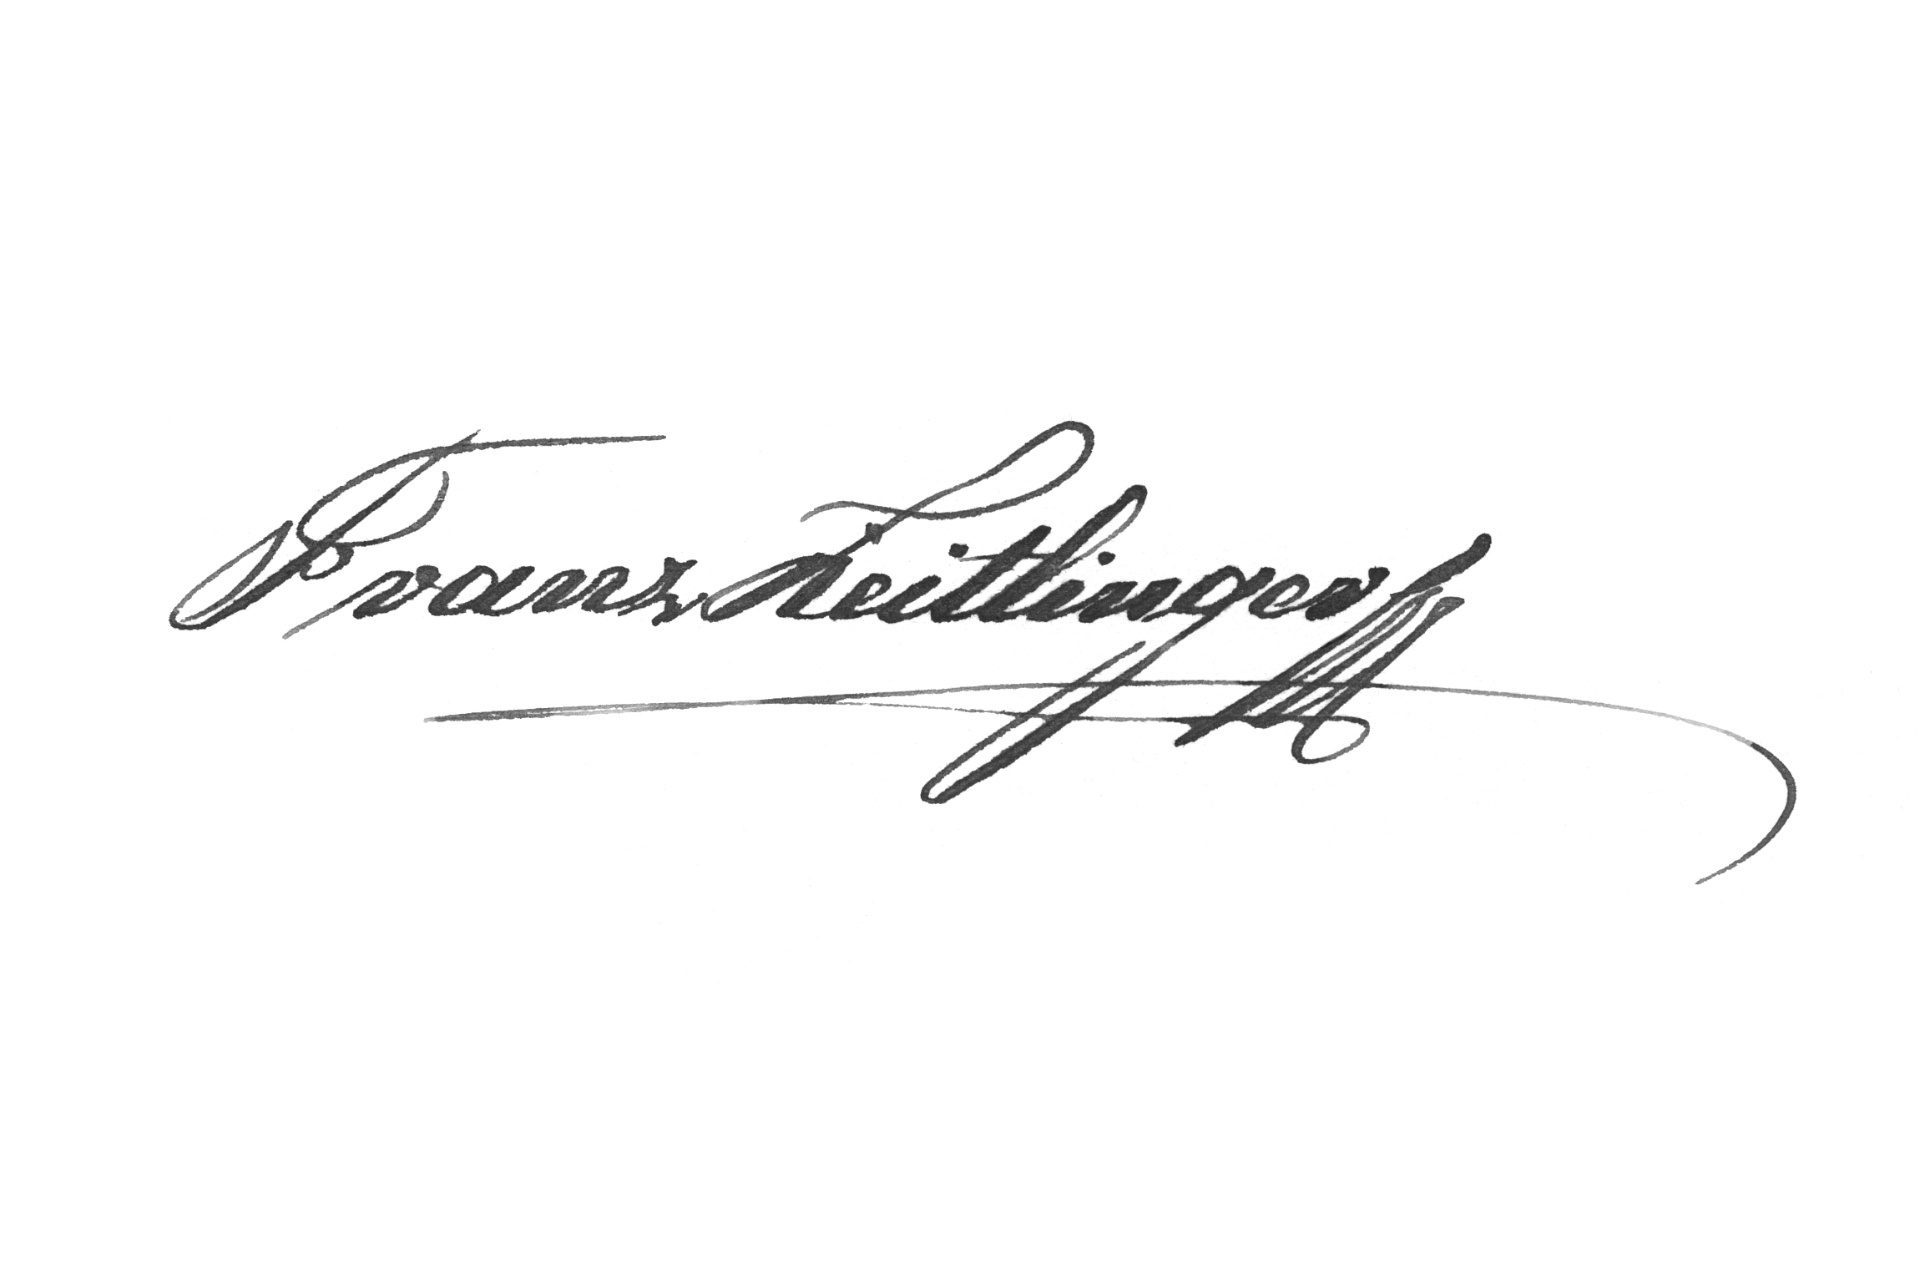
Signature of: franz zeitlinger